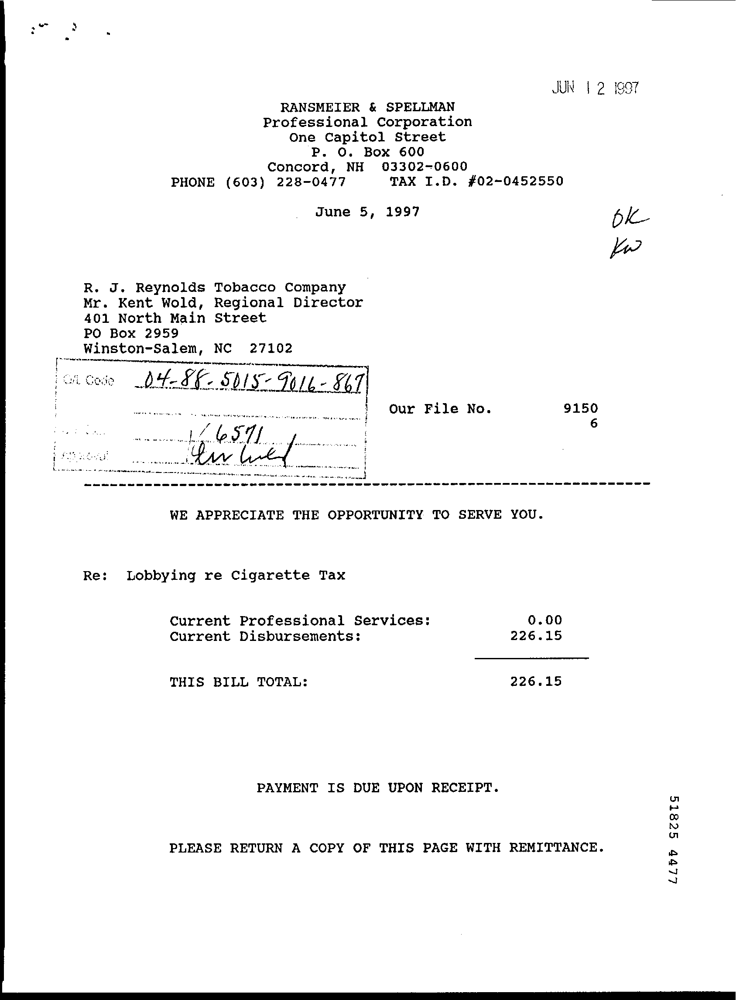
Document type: Invoice